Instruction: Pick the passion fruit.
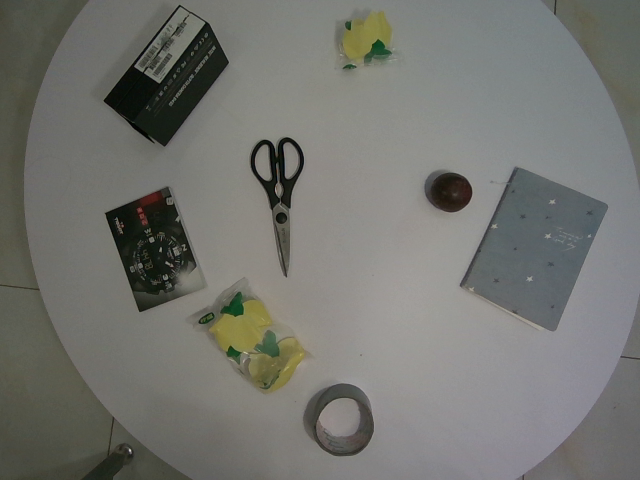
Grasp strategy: vertical